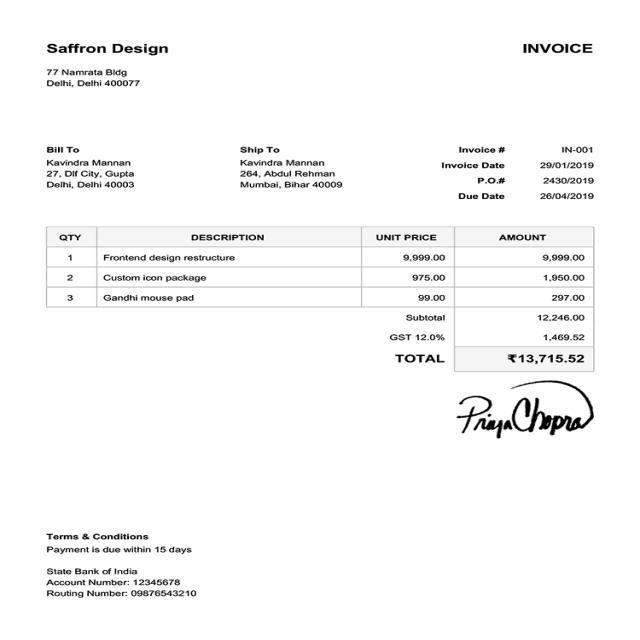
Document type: Invoice